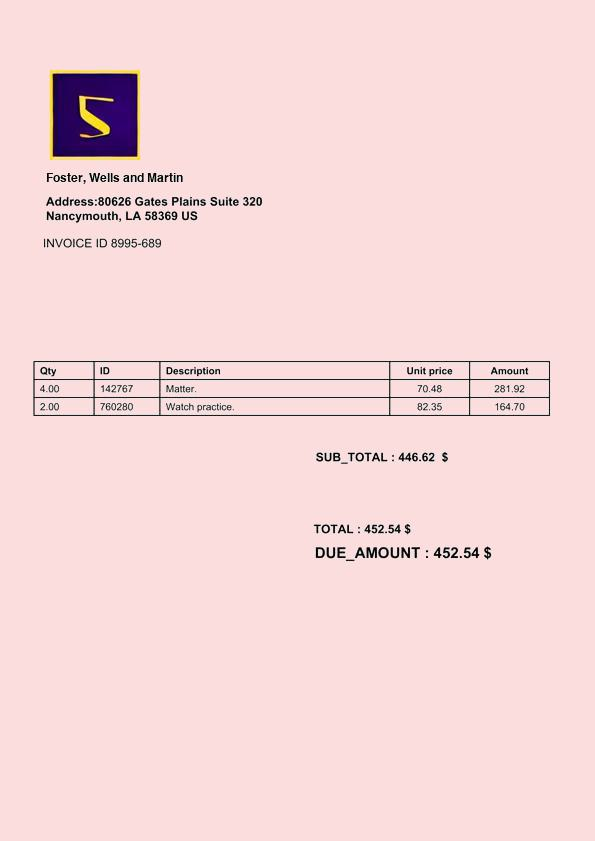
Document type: Invoice